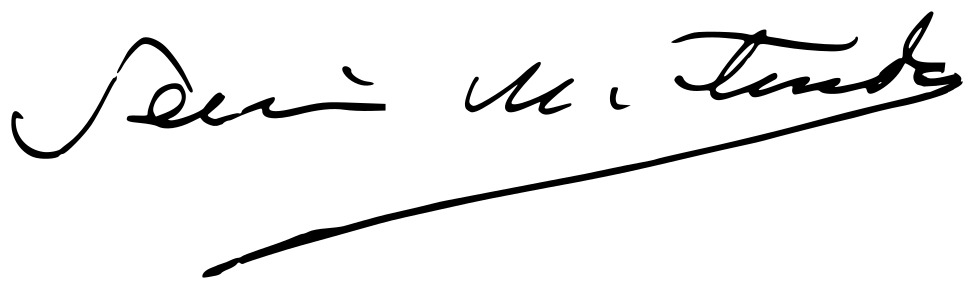
Signature of: severiano martínez anido